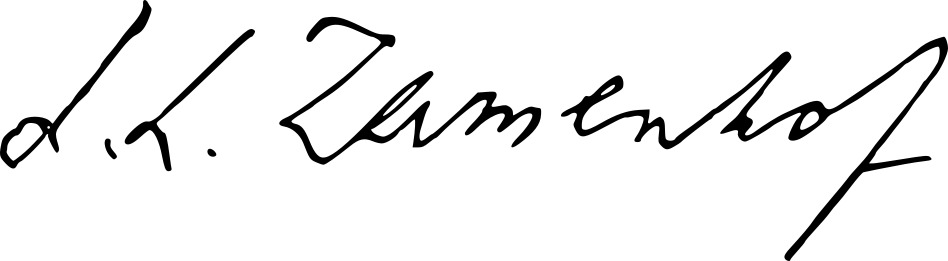
Signature of: l l zamenhof